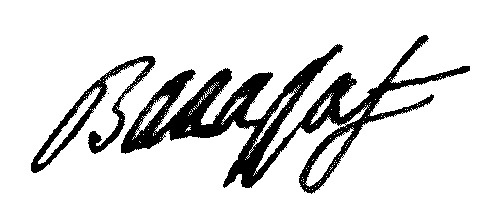
Signature of: antoine banassat